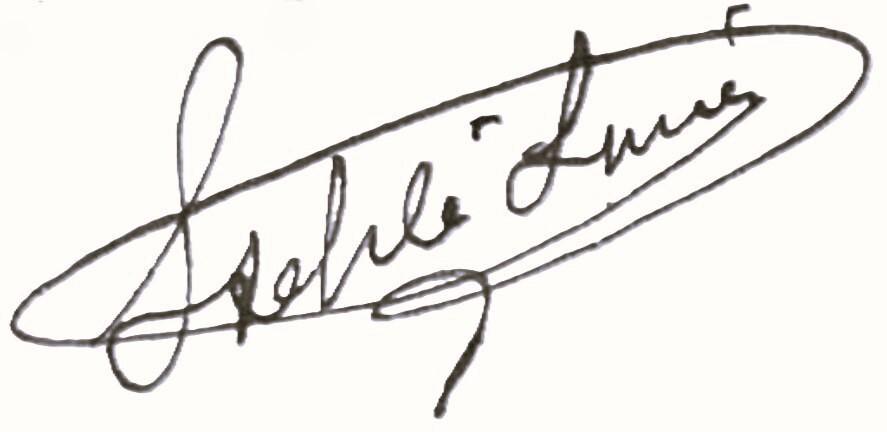
Signature of: louis henri valentin stehlé